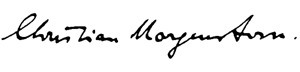
Signature of: christian morgenstern